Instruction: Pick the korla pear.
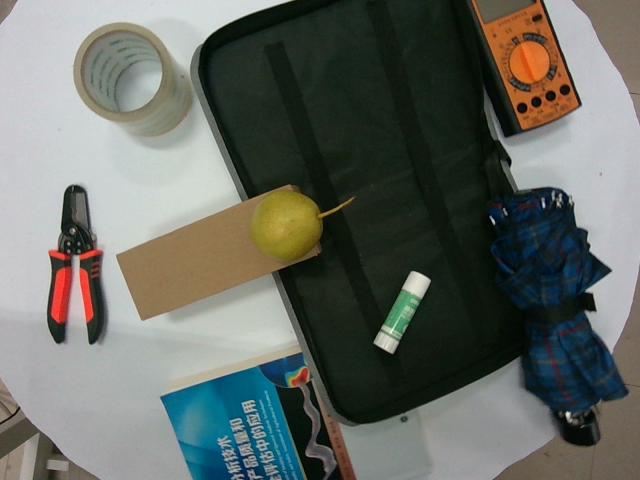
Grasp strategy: vertical